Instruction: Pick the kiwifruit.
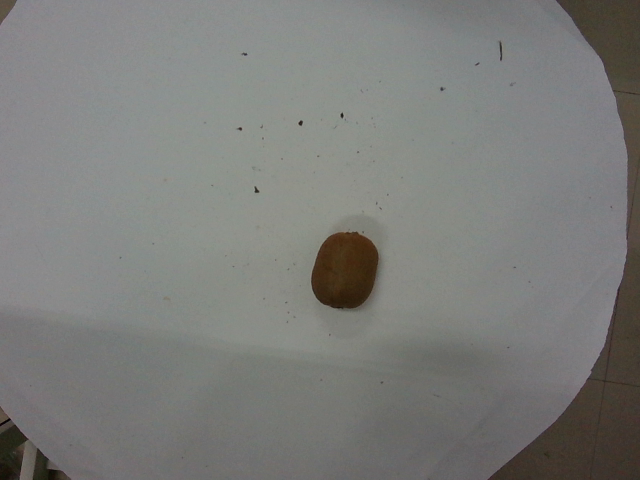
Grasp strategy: vertical